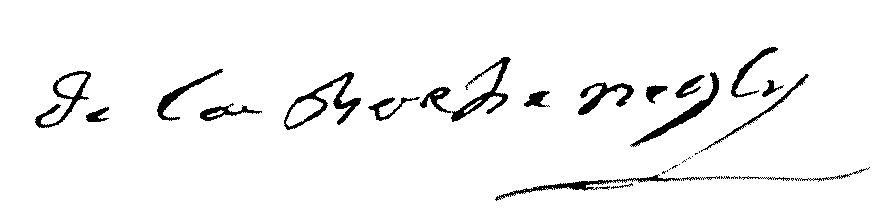
Signature of: jean baptiste de la rochenégly